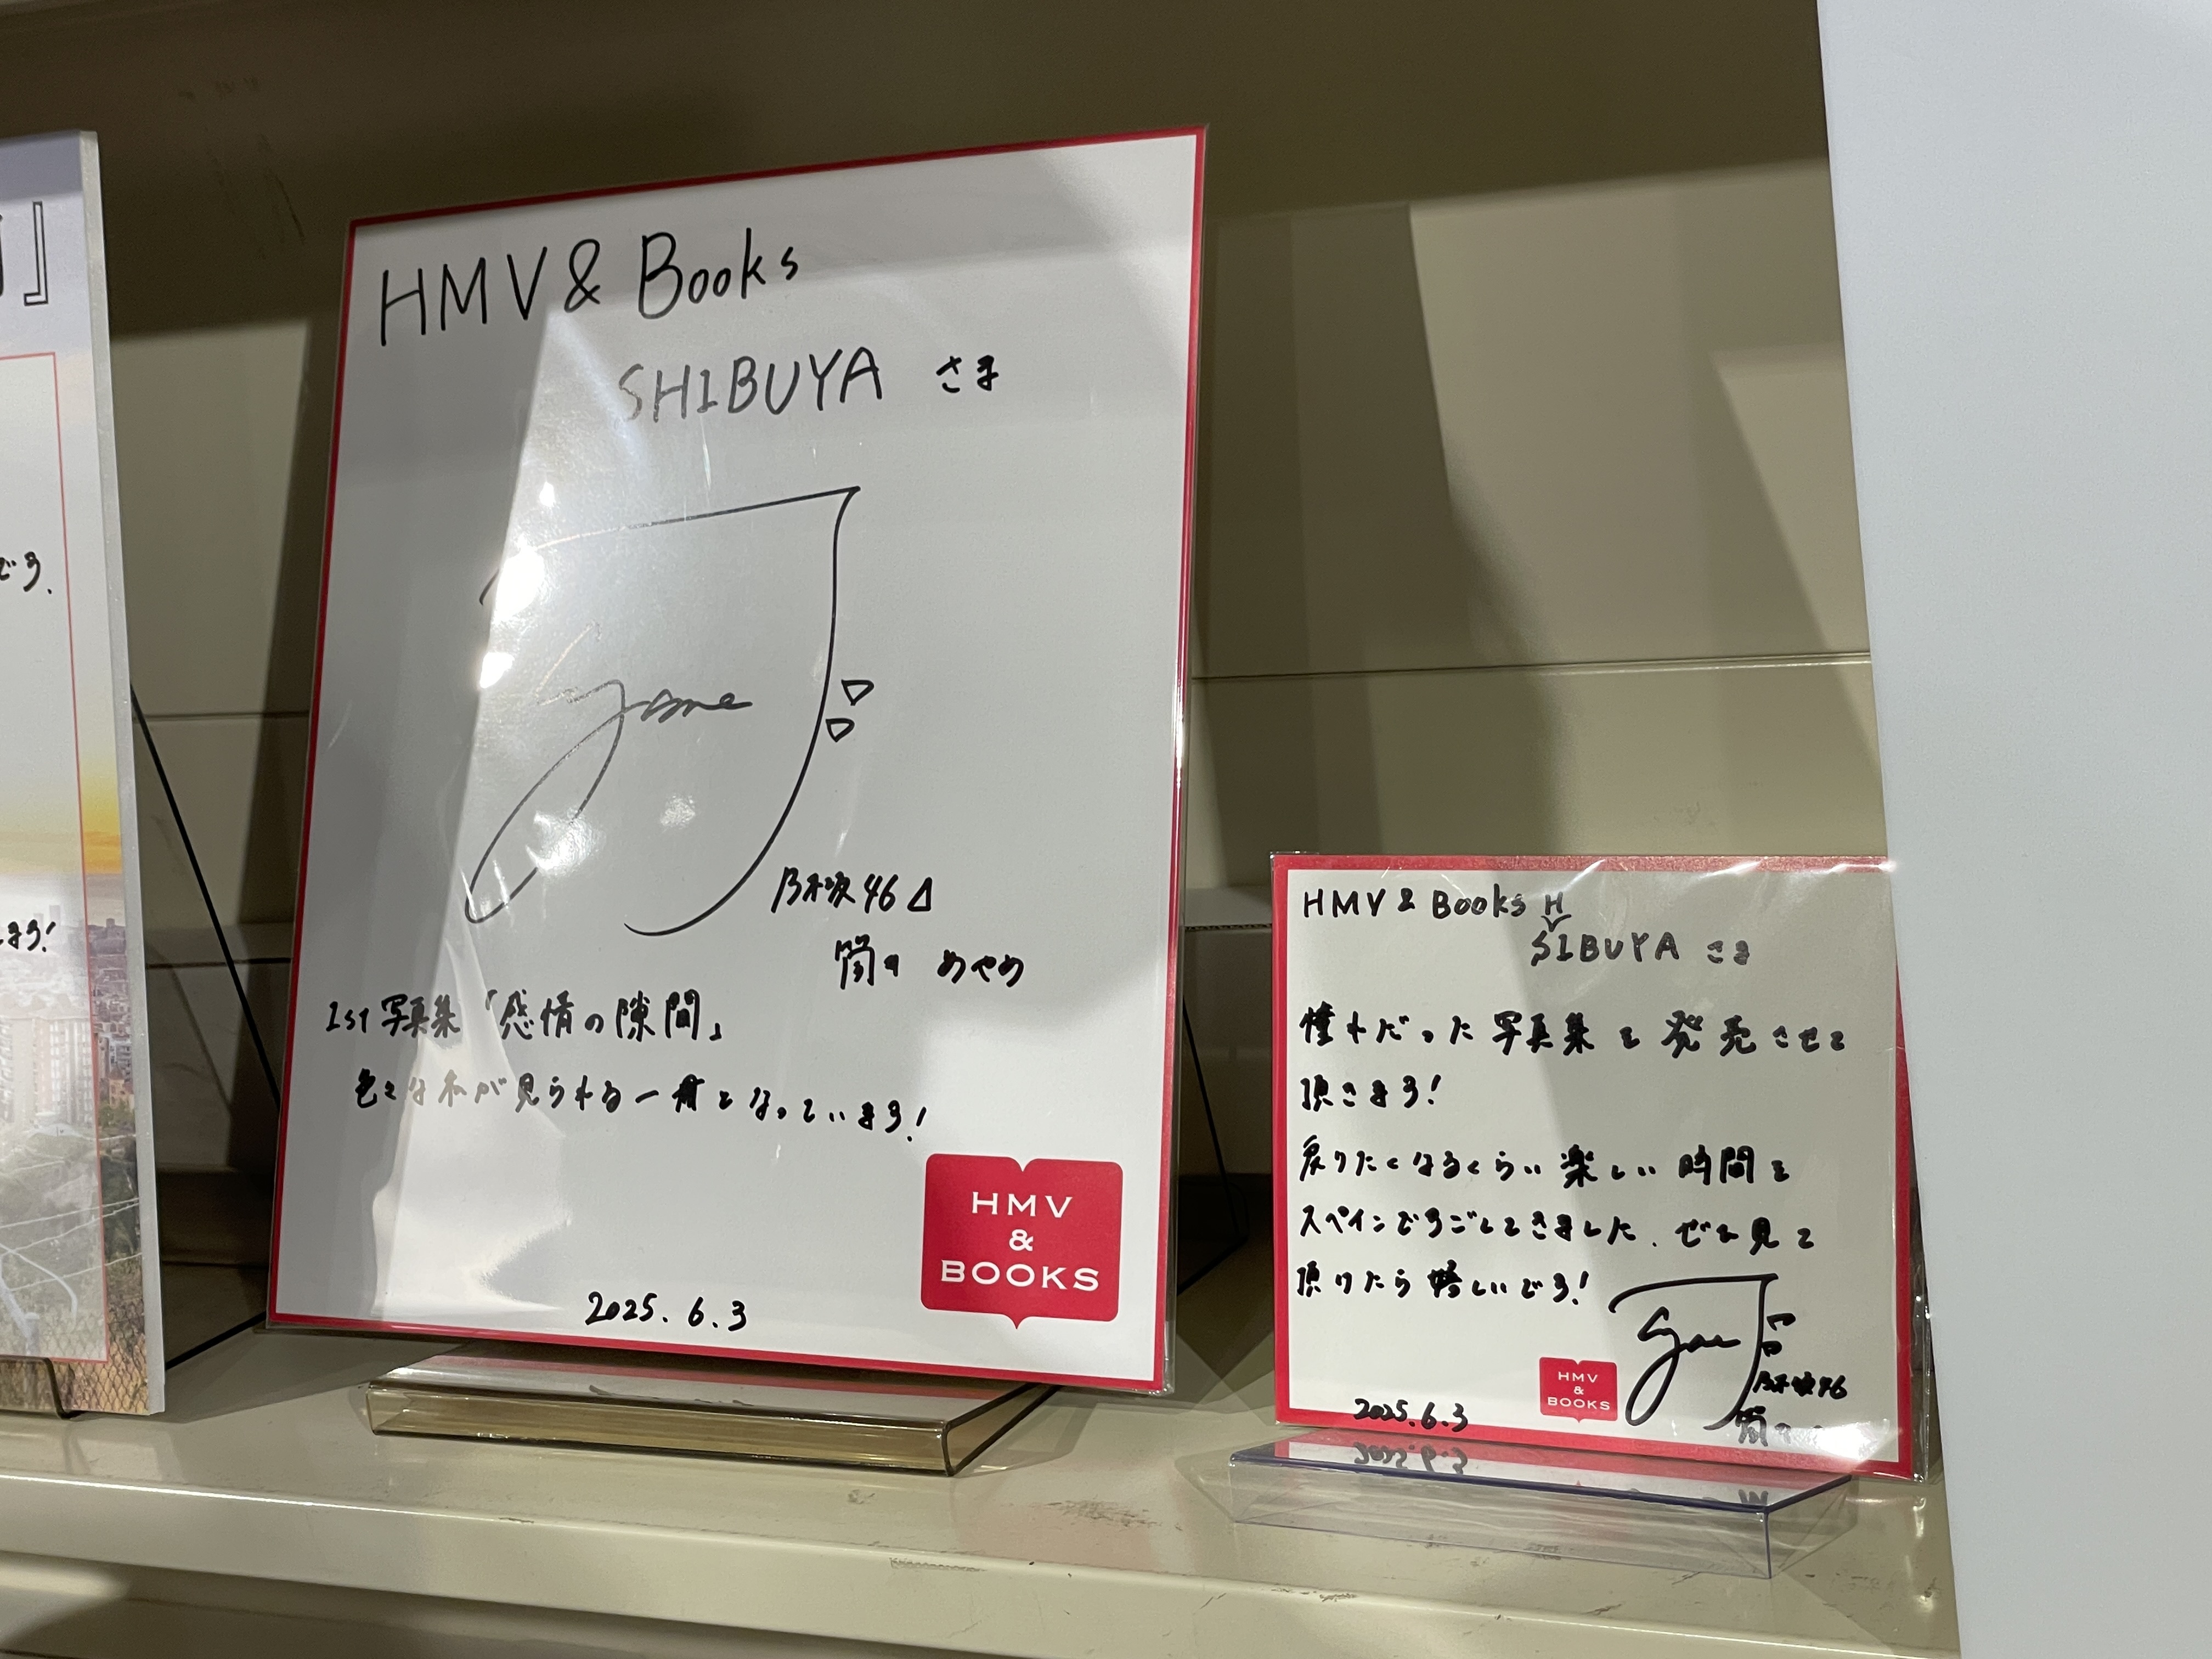
Signature of: ayame tsutsui